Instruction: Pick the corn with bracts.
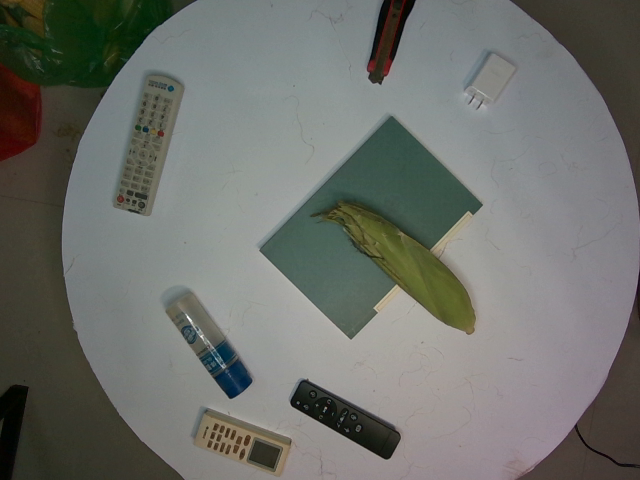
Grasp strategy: vertical